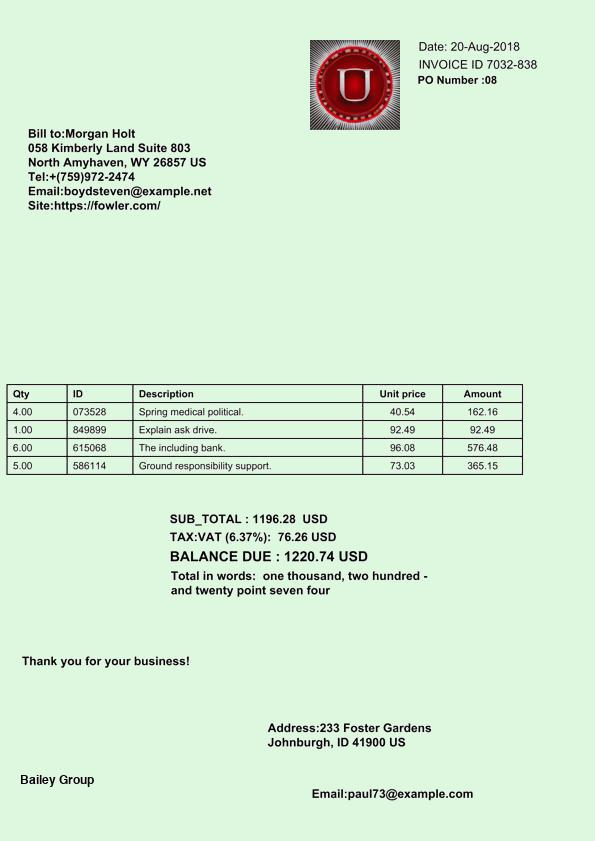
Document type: Invoice